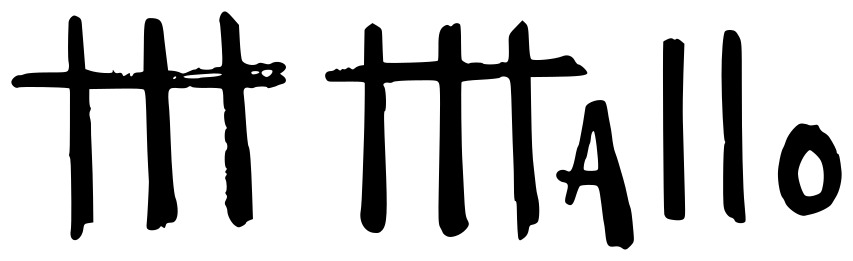
Signature of: maruja mallo